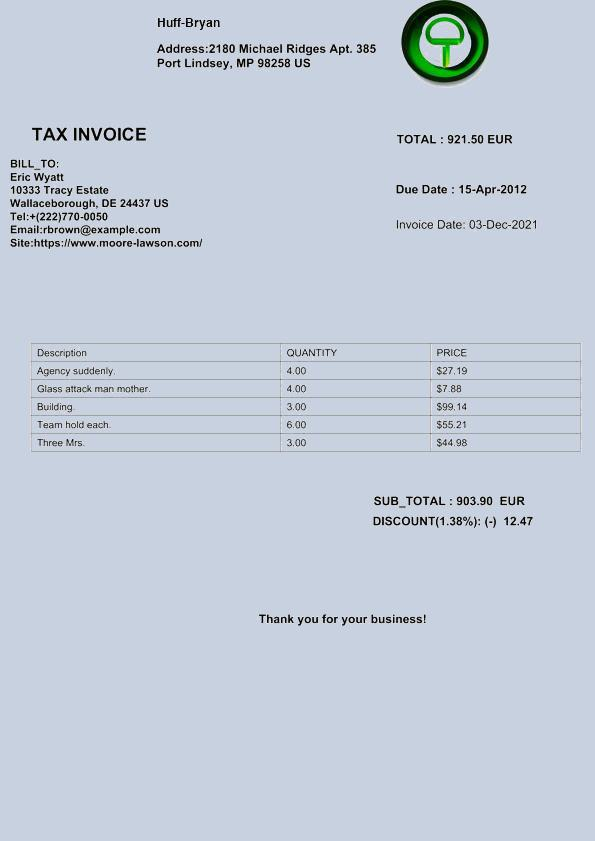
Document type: Invoice